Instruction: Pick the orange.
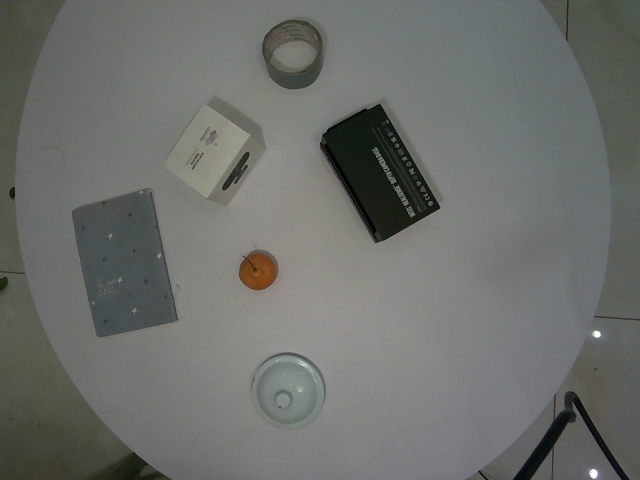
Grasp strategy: vertical